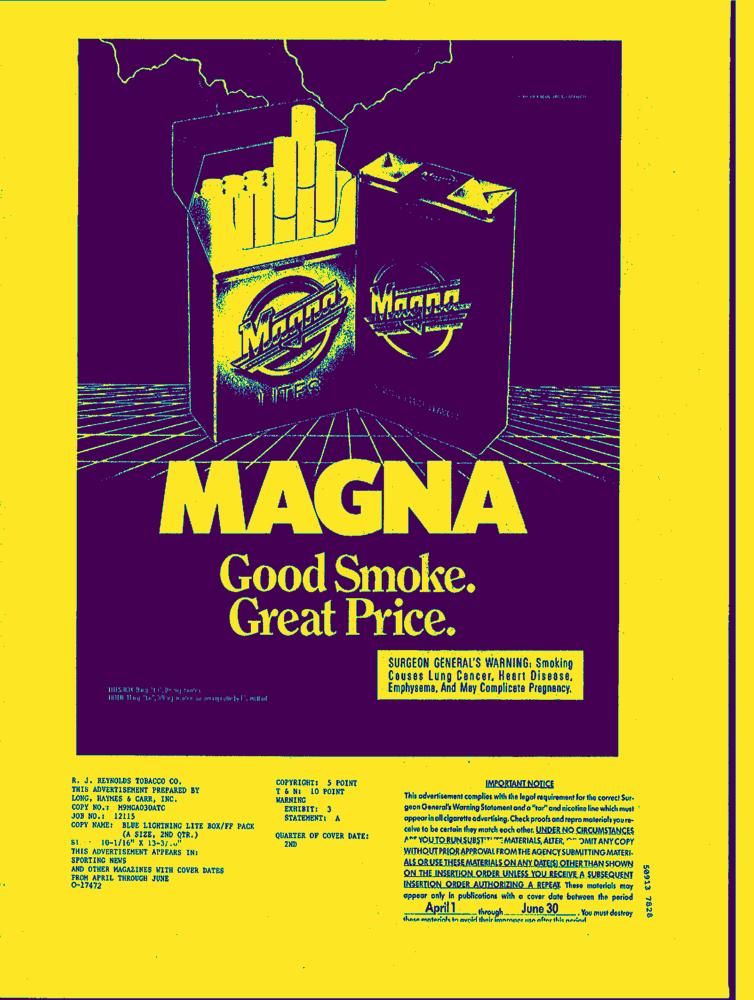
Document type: AD